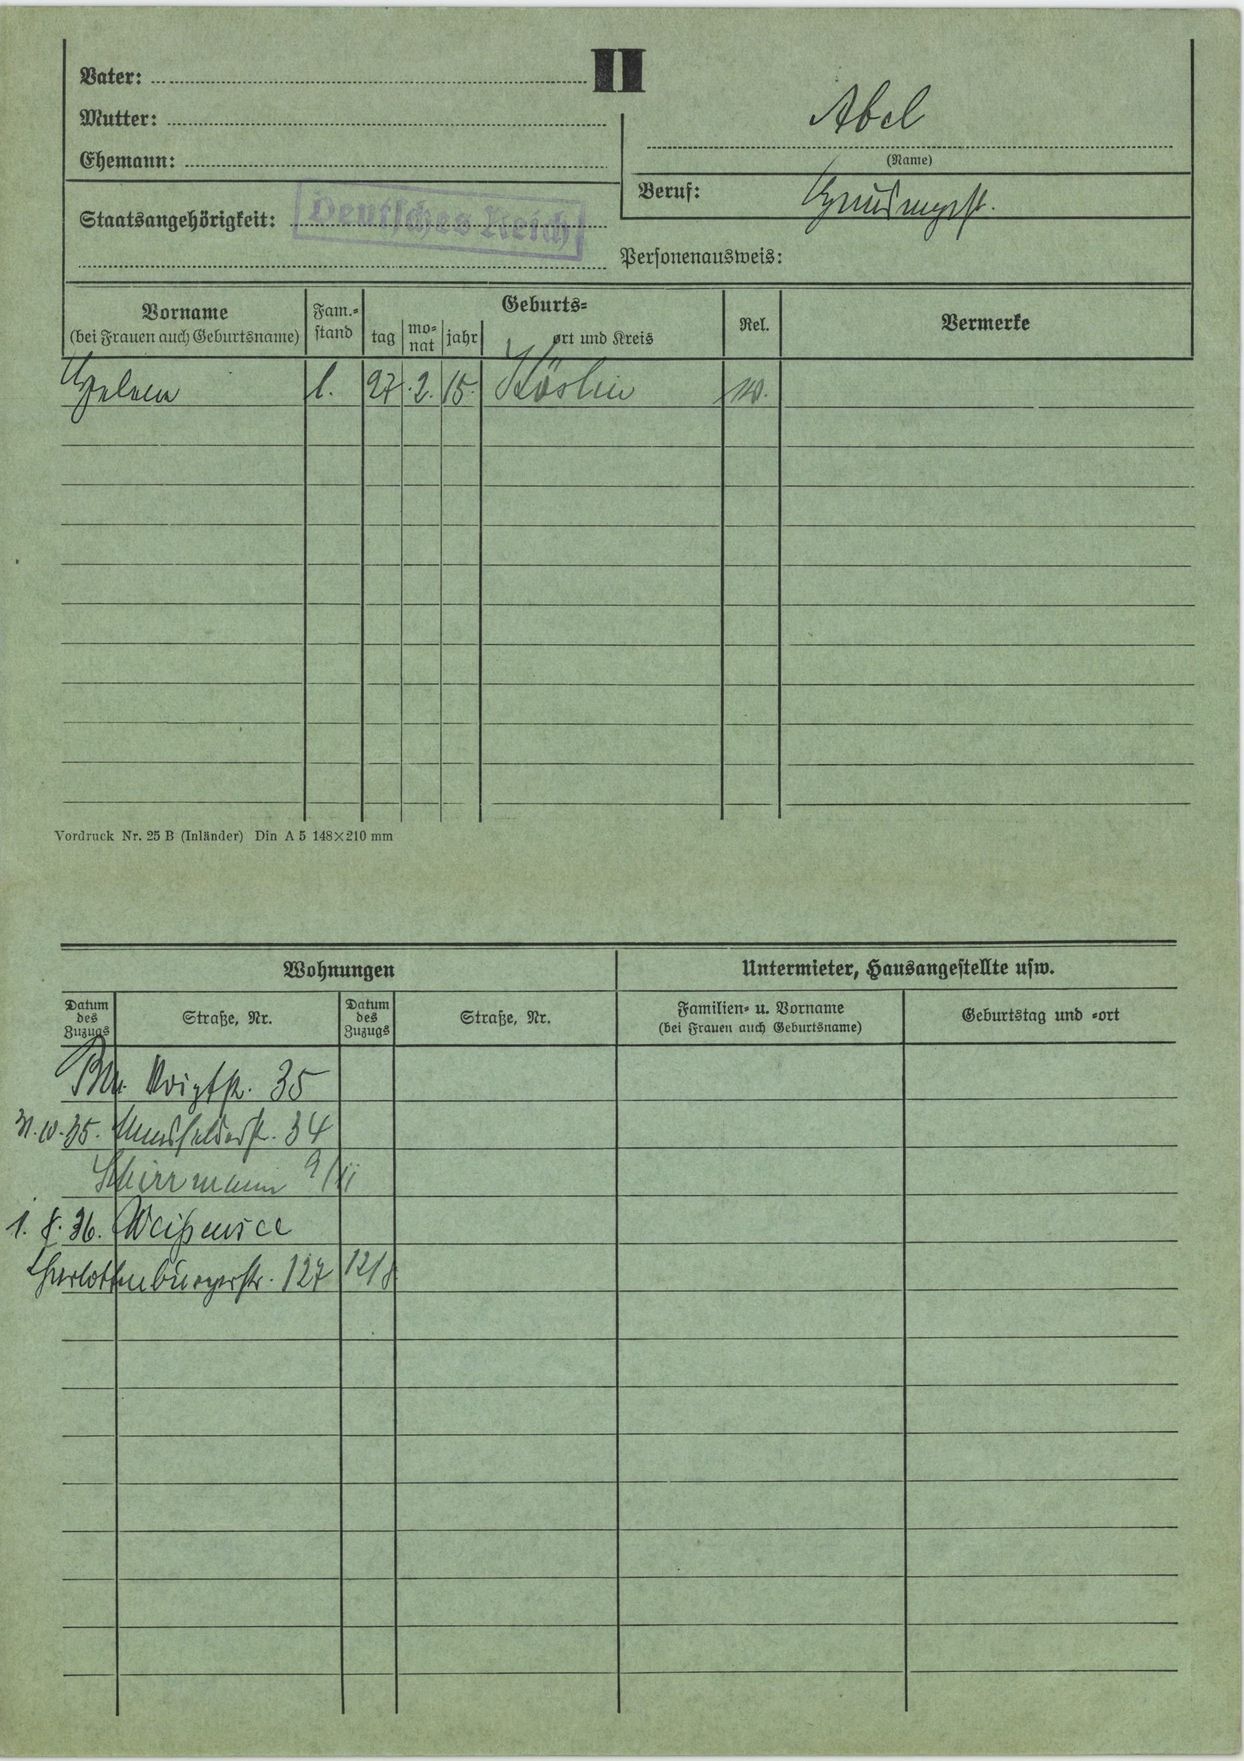
Abel